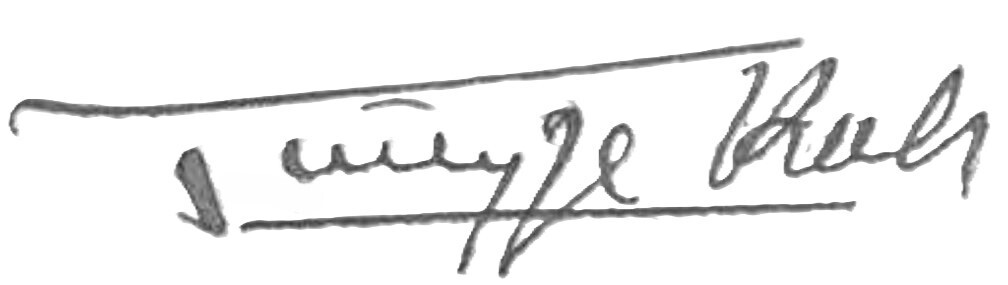
Signature of: philippe kah